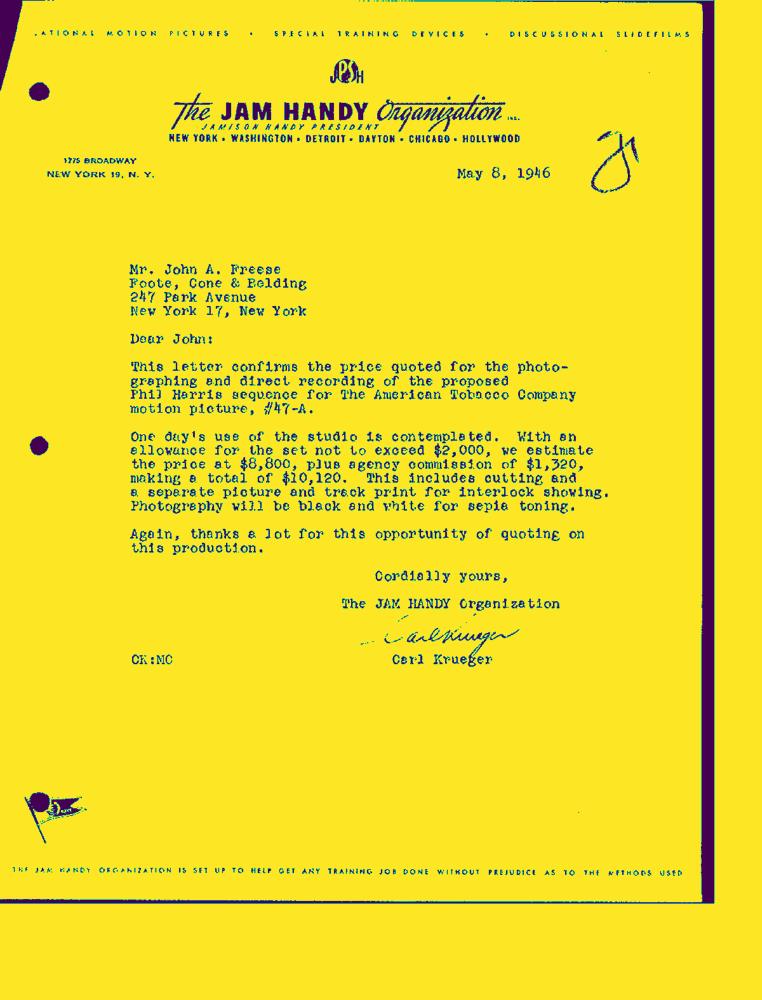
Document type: Letter-Doc